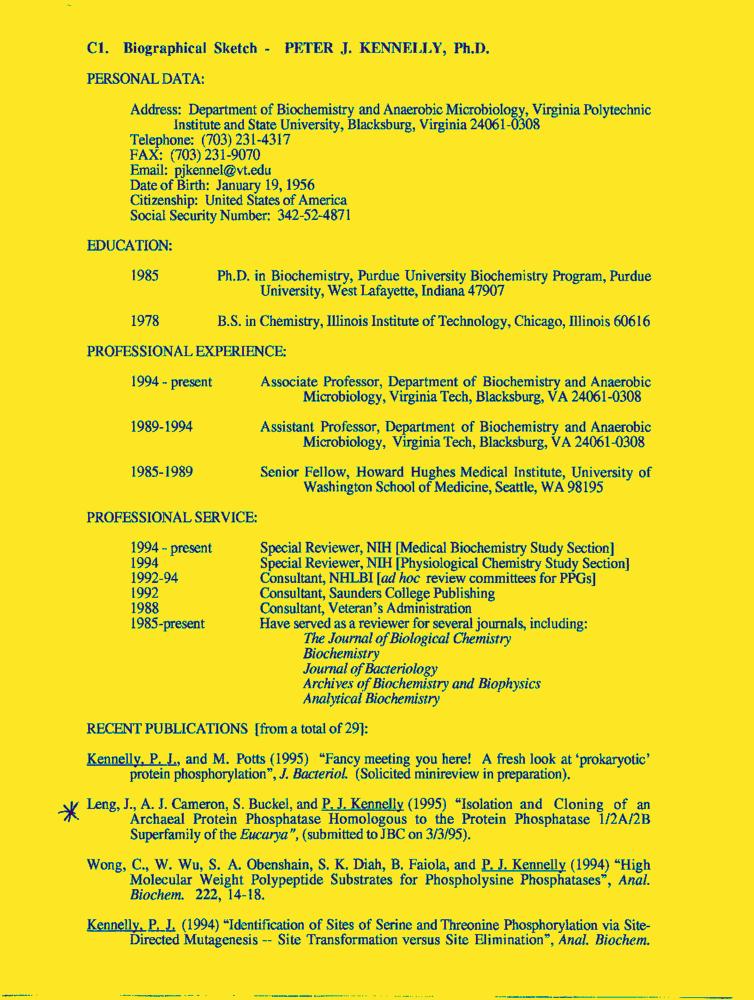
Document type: Resume-Doc